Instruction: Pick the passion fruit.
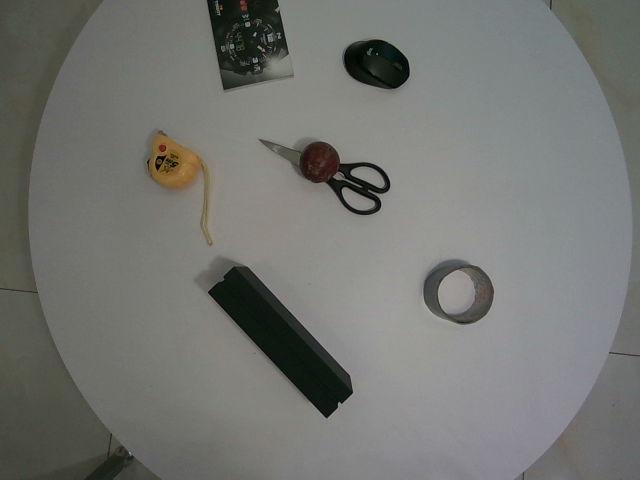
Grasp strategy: vertical